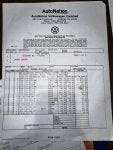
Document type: Invoice